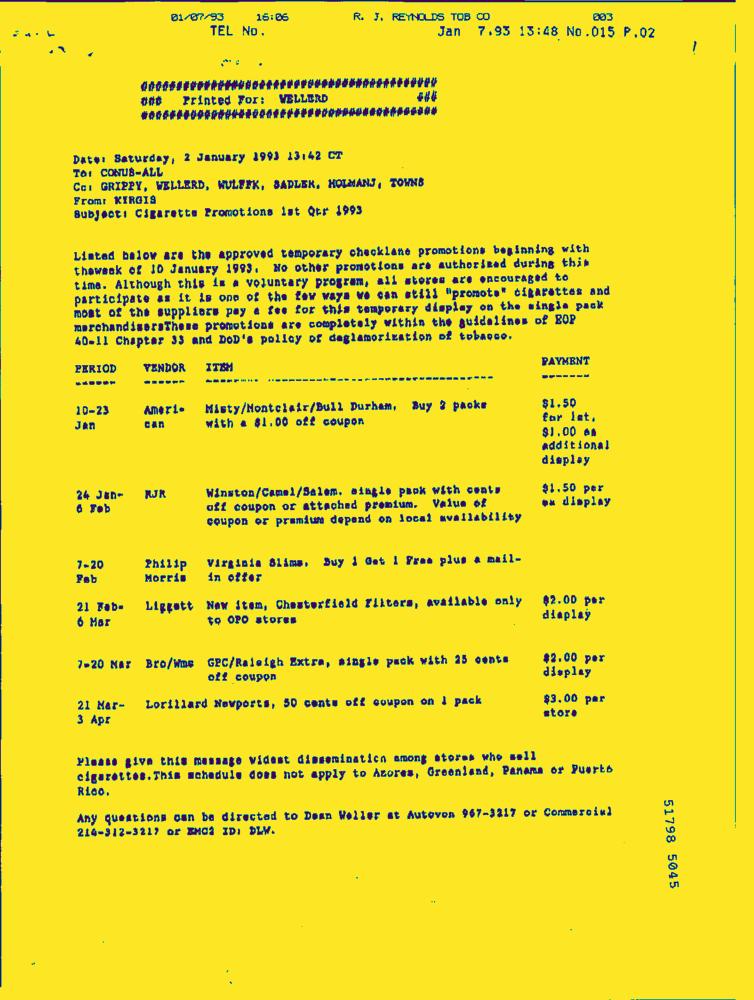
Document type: Letter-Doc